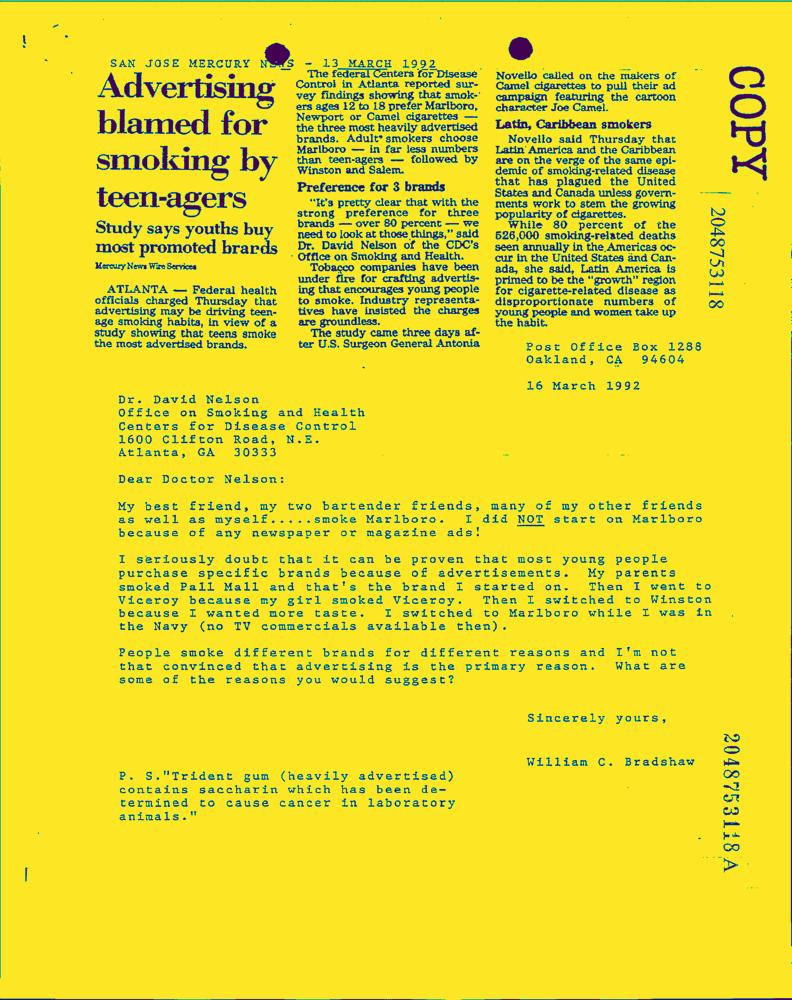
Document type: News-Article